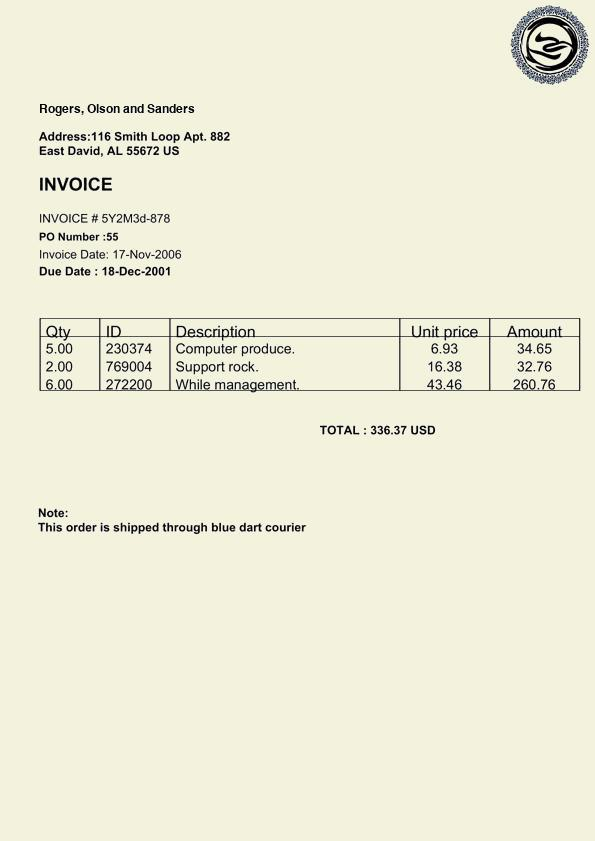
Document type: Invoice